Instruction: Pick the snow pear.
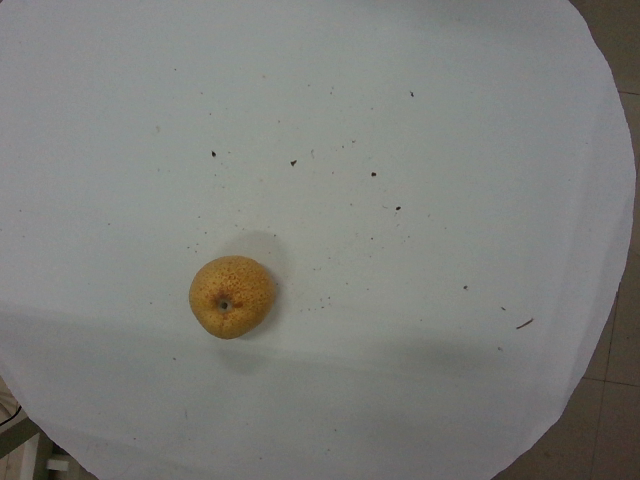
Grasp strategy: vertical